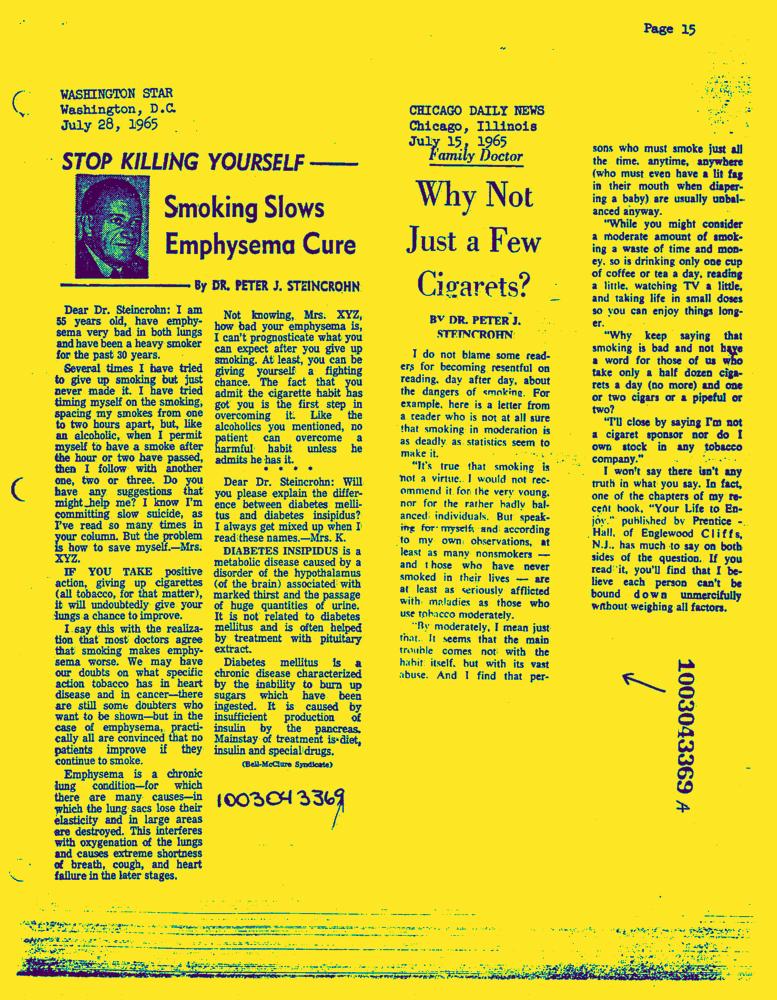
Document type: News-Article